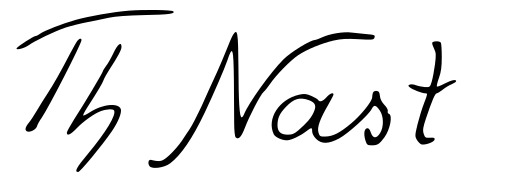
Signature of: thomas nast